Question: What appears to be the issue?
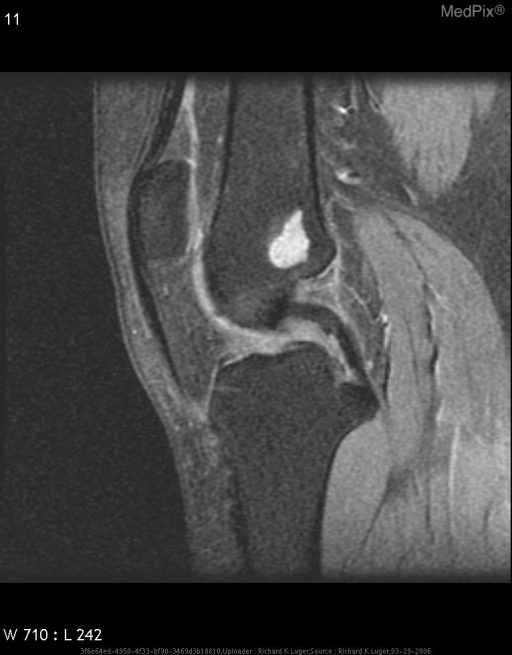
Answer: The findings suggest Radiographic images demonstrated normal anatomy.
MRI demonstrated a left MCL injury
Incidental finding on MRI demonstrated a 13x18mm mass located centrally in the left distal femoral metaphysis. It had distinct borders, did not extend to cortical bone, and was well circumscribed. There were no calcifications noted.. 13x18mm lobulated mass. The patient might have a history of The patient is a 31 year old AAF who, after twisting her knee while running, initially presented with a one month history of focal pain and stiffness to the medial aspect of the left knee. During workup, an enchondroma was identified on MRI..